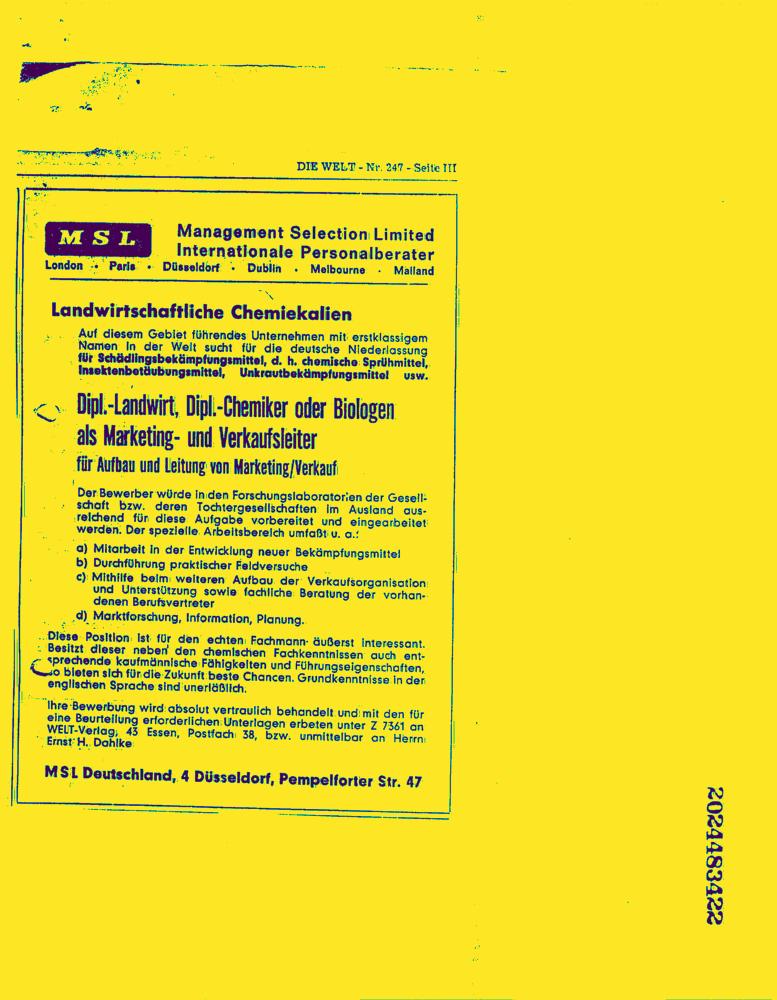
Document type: AD